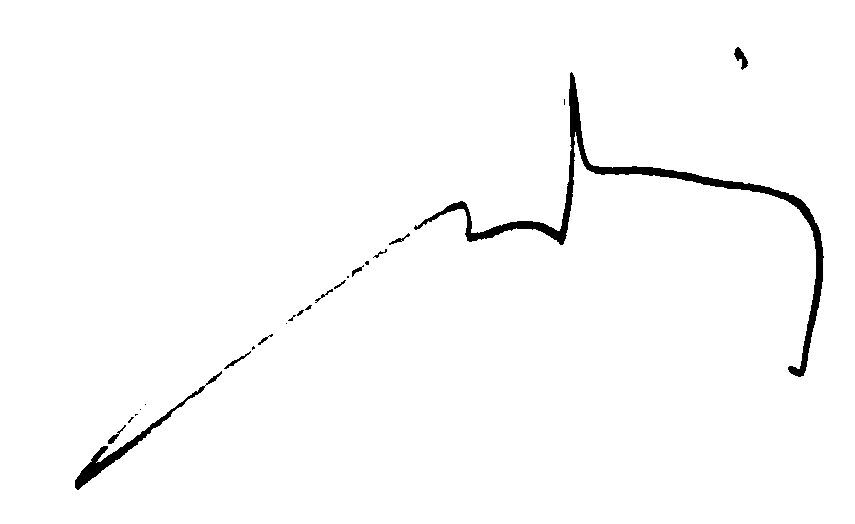
Signature of: marcel diebolt